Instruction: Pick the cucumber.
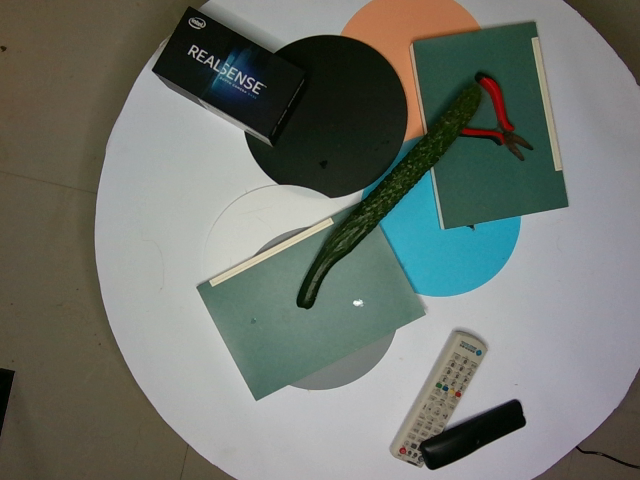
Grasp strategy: vertical